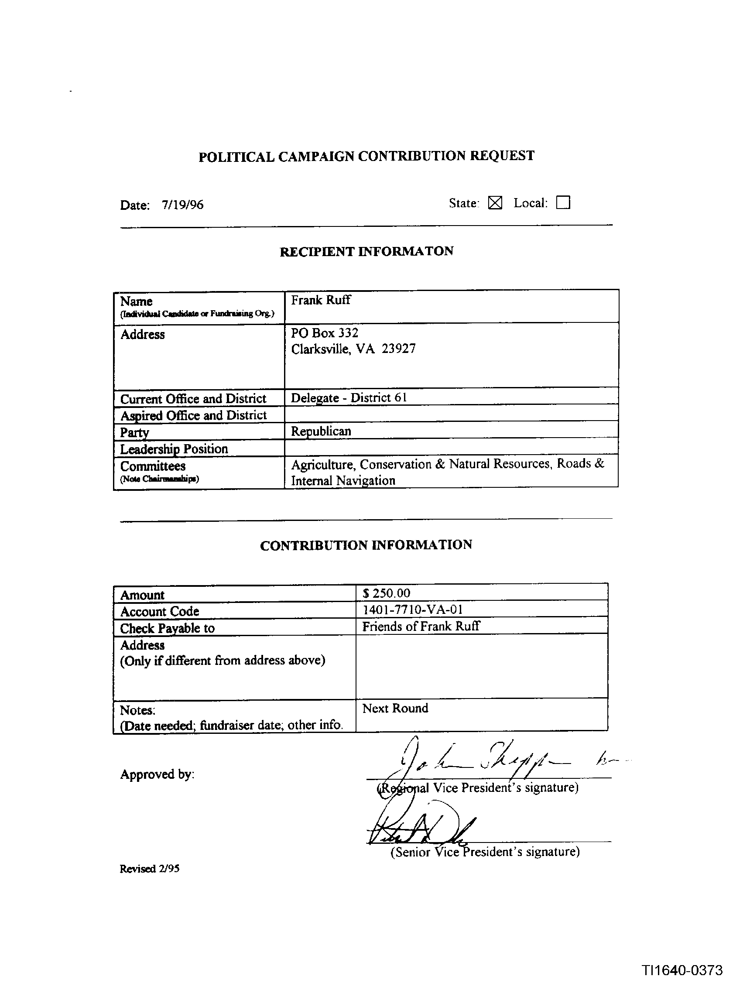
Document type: Invoice